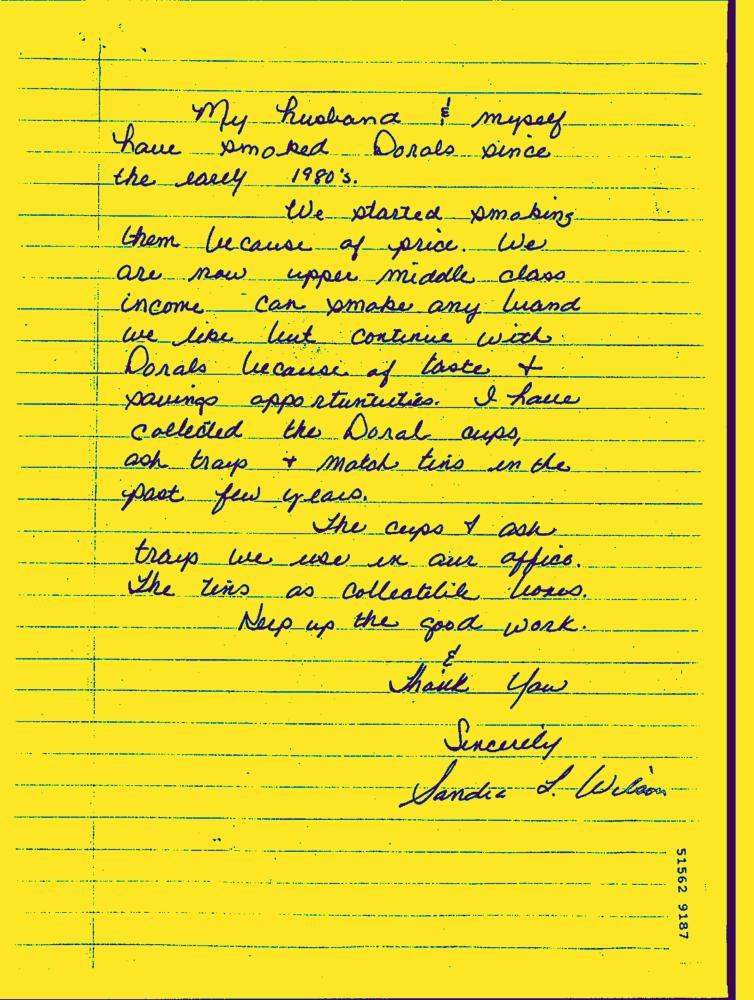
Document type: Hand-Written